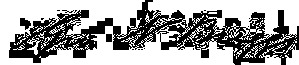
Signature of: george n briggs